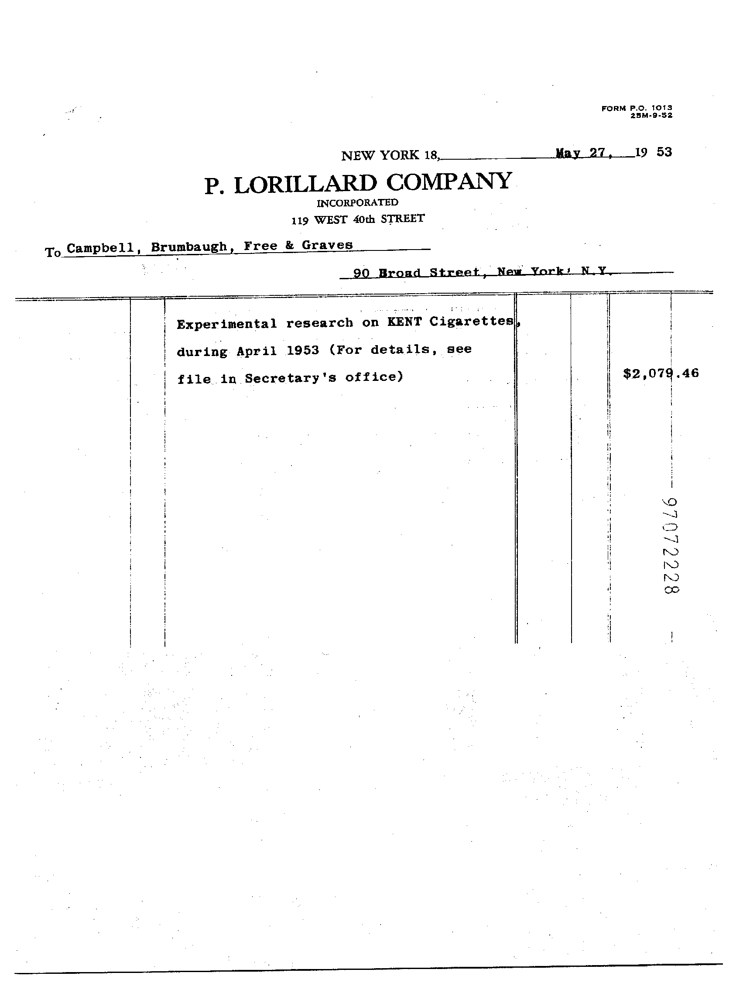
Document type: Invoice